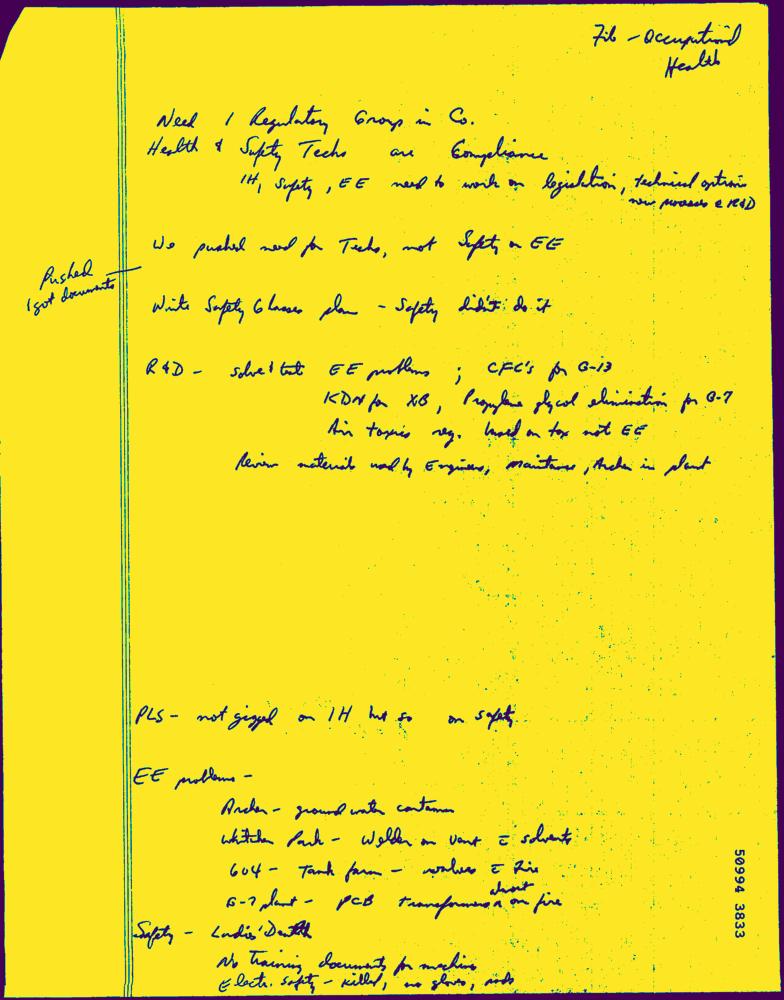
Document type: Hand-Written